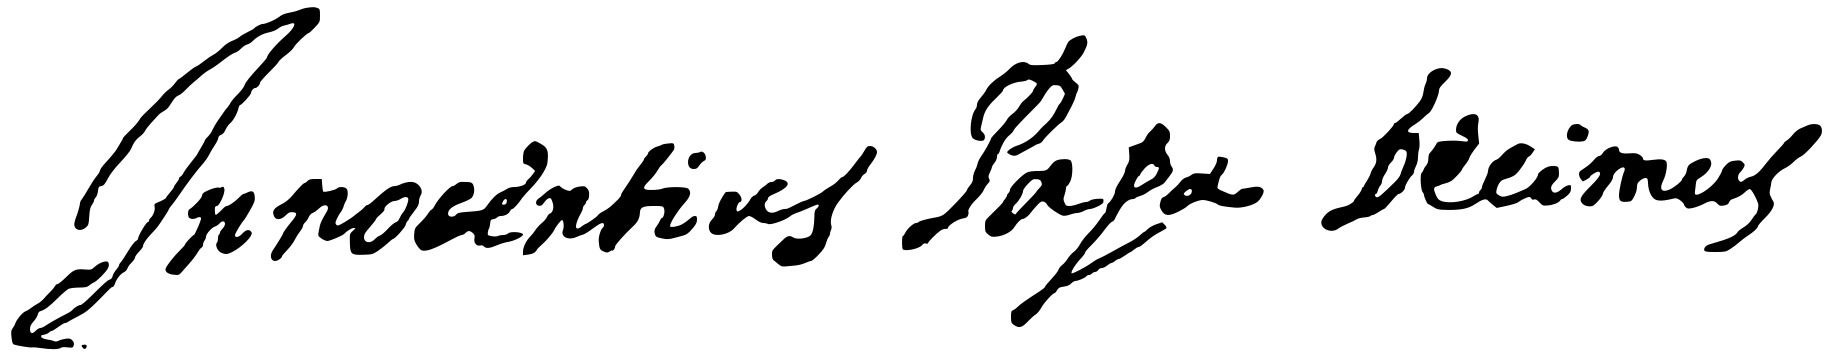
Signature of: innocent x